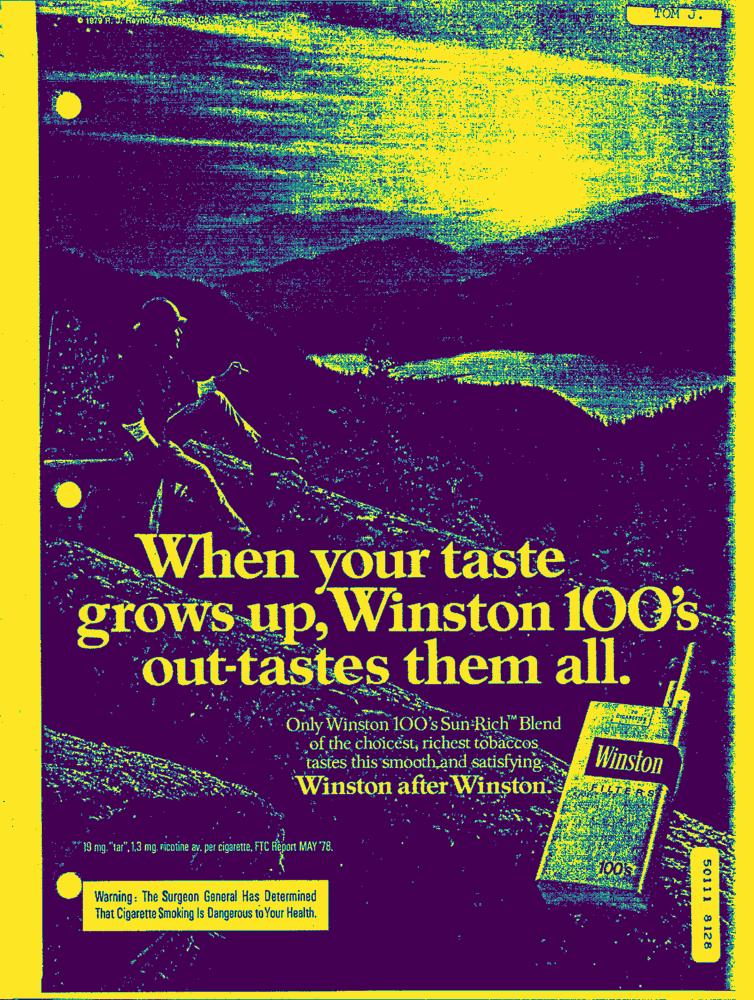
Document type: AD